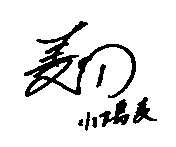
Signature of: mugi kobato